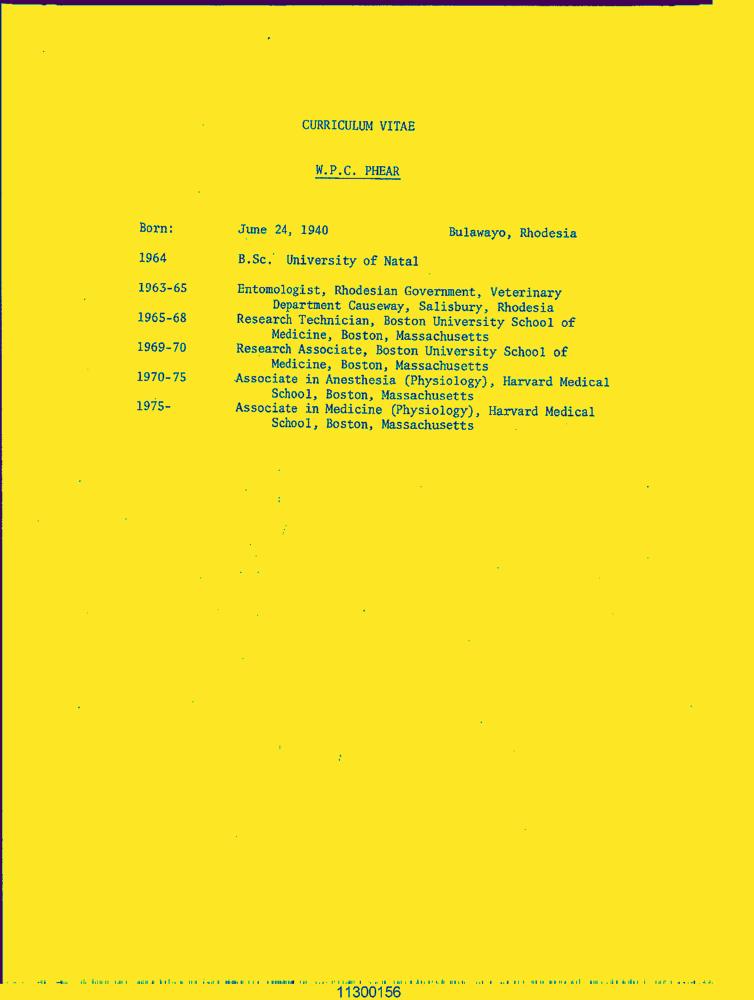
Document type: Resume-Doc